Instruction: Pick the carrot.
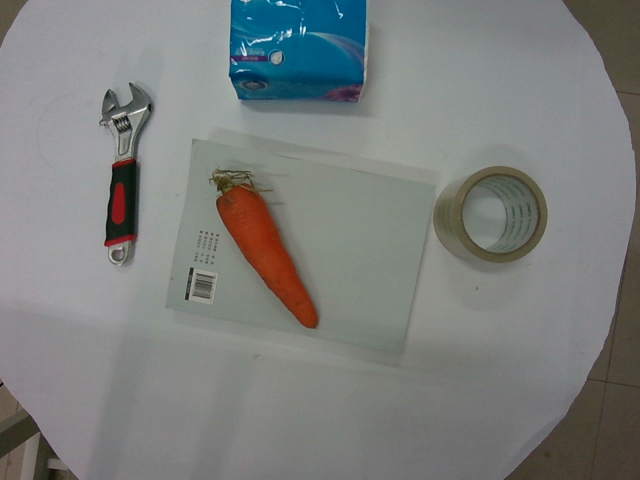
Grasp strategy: vertical